Patient: Female, age 58
A 58-year-old woman visited her primary physician with a chief complaint of exertional dyspnea that began 2 months before hospitalization. Chest radiography showed a reticulated pattern in both lower lung fields and bilateral hilar lymphadenopathy. The patient was referred to our hospital and admitted for further evaluation.
She was a current smoker with 60-pack-year smoking history. The findings on admission were as follows: New York Heart Association (NYHA) Class III, body temperature, 36C; blood pressure, 118/72 mmHg; pulse rate, 78/min; respiratory rate, 28/min; and SpO2, 88% (room air).
The laboratory tests on admission (Table 1) showed mild elevations in the patient's lactate dehydrogenase (LDH), surfactant protein-D (SP-D), carcinoembryonic antigen (CEA), and rheumatoid factor (RF) levels. The patient was negative for all connective tissue disease (CTD) markers. An arterial blood gas analysis showed hypoxemia and respiratory alkalemia. Pulmonary function tests showed a mild restrictive disorder (vital capacity, 76.9%), whereas the diffusing capacity of the lung for carbon monoxide (DLCO), as determined by the steady state method, was reduced to 33.5% of the predicted value. An electrocardiogram showed peaked p waves in leads II, aVF, and V1. Echocardiography showed that the left ventricular systolic function was maintained, while the right ventricular systolic pressure (RVSP) and tricuspid regurgitation pressure gradient (TRPG) were mildly elevated at 52.0 mmHg, 42.0 mmHg, respectively and the right ventricle was enlarged. We did not perform a 6-minute walk test. Chest radiography on admission (Fig. 1) showed a reticular pattern in both lower lung fields, bilateral hilar adenopathy, and right atrial enlargement. Chest computed tomography (CT) on admission (Fig. 2) showed bilateral hilar and mediastinal lymphadenopathy, ground glass opacities with lobular septal thickening, predominantly in both lower lung fields, and pulmonary artery enlargement.
Bronchoscopy was performed on hospital Day 5. TBLB of the right lower, middle, and upper lobes was performed. The histopathology was nonspecific, showing only alveolar septal fibrosis and small round cell infiltration, leading to a pathological diagnosis of chronic interstitial pneumonitis. The TBLB findings were again reviewed after the diagnosis was made. Although alveolar septal fibrosis and the fibrous obliteration of the small veins and venules were present (Fig. 3), these changes were slight and could not lead to the correct diagnosis. A thoracoscopic lung biopsy was contraindicated because of the high risk of morbidity and mortality. She was discharged from hospital on Day 17 with home oxygen therapy (1.5 L/min at rest and 3 L/min during exertion) to maintain SpO2 level of >90%. We continued the prescription of furosemide (20 mg/day) and enalapril (2.5 mg/day), which had been prescribed by her primary care doctor before admission.
However, the patient's symptoms did not improve. At approximately 6 months after her discharge from hospital, her dyspnea worsened due to a cold and she revisited our hospital. Since her SpO2 was 80-85% with 2 L/min of oxygen by cannula, the patient was readmitted to our hospital.
Laboratory tests showed an elevated LDH level, severe hypoxemia and the deterioration of her respiratory alkalemia (Table 2). An electrocardiogram showed peaked p waves in leads II, aVF, and V1, a deep S wave in lead I, and a negative T wave in lead III, all of which were consistent with right heart overload. Echocardiography showed a decreased left ventricular systolic function with an ejection fraction (EF) of 50%. Her RVSP and TRPG values were further elevated to 72.0 mmHg and 60.0 mmHg, respectively, and right ventricular enlargement and ventricular septal flattening were observed. In addition to a reticular pattern in both lower lung fields and bilateral hilar lymphadenopathy, chest radiography also showed right atrial enlargement and a right pleural effusion (Fig. 4). Chest CT revealed an increase in bilateral hilar and mediastinal lymphadenopathy, a small amount of right pleural effusion, a severely enlarged pulmonary artery, increased pulmonary vascular markings, and a reticular granular pattern, predominantly in the lower lung fields (Fig. 5). We could not perform pulmonary function tests or a 6-minute walk test.
Based on the marked hypoxemia, the imaging findings of a reticular pattern with lobular septal thickening, and the TBLB findings during her previous hospitalization, an acute exacerbation of interstitial pneumonitis was initially considered. Steroid pulse therapy (methylprednisolone [1 g for 3 days]) was started on admission. Her SpO2 was maintained at about 95% with an oxygen cannula (2 L/min), and there was a slight temporary improvement in her exertional dyspnea. However, on hospital Day 14, the patient's dyspnea and oxygenation worsened, and 12 L/min of 50% oxygen by venturi mask was required to achieve an SpO2 of 95%. Thus, a second course of steroid pulse therapy was administered. In addition, her brain natriuretic peptide (BNP) was elevated to 827 pg/mL, pleural effusion developed, and echocardiography showed an increase in TRPG to 62.1 mmHg (Fig. 6a). Diuretics were added to treat the patient's worsening right heart failure.
Her respiratory status improved with an SpO2 level of >=90% on 6 L/min of oxygen by cannula. However, the patient developed severe lower leg edema, and echocardiography on hospital Day 42 showed a further increase in TRPG to 72.9 mmHg (Fig. 6b). For the PH with right heart failure, beraprost sodium (120 mug/day) was started on hospital Day 43. On hospital Day 48, however, her respiratory status worsened again and required 8 L/min of oxygen by reservoir mask. Chest radiography showed an increased reticular pattern in both lungs, again suggesting an acute exacerbation of interstitial pneumonitis. A third course of steroid pulse therapy was given, and then prednisolone (30 mg) was initiated as an after-treatment. Nevertheless, the respiratory insufficiency progressed, and the patient died suddenly on hospital Day 59 (Diagram: Fig. 7).
Consent was obtained from the patient's family for an autopsy. The left lung weighed 485 g, and the right lung weighed 445 g. A histopathological examination showed hyaline fibrosis of the alveolar septa and fibrous obliteration and concentric intimal thickening of the venules (Fig. 8a and b). Heath-Edwards grade II medial hypertrophy of the pulmonary artery was present, but plexiform lesions were not observed (Fig. 8c). There were also dilated, multi-layered capillaries, hemorrhages in the alveolar spaces and alveolar septum, and areas of hemosiderosis (Fig. 8d). The mediastinal lymph nodes were enlarged to 40 mm x 35 mm x 15 mm, with enlarged lymph sinuses and histiocytic hemophagocytosis (Fig. 8e). A diagnosis of PVOD was made based on the clinical course and autopsy findings. We concluded that her cause of death was respiratory failure by progressive right heart failure.
Keywords: exertional dyspnea, pulmonary hypertension, pulmonary veno-occlusive disease, sudden death
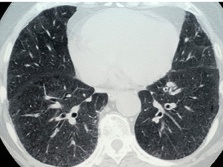
Image caption: a: Chest CT on initial admission (lung fields). Ground glass opacities with lobular septal thickening were predominant in both lower lobes.